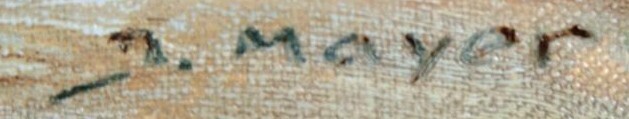
Signature of: daniel mayer zajíc